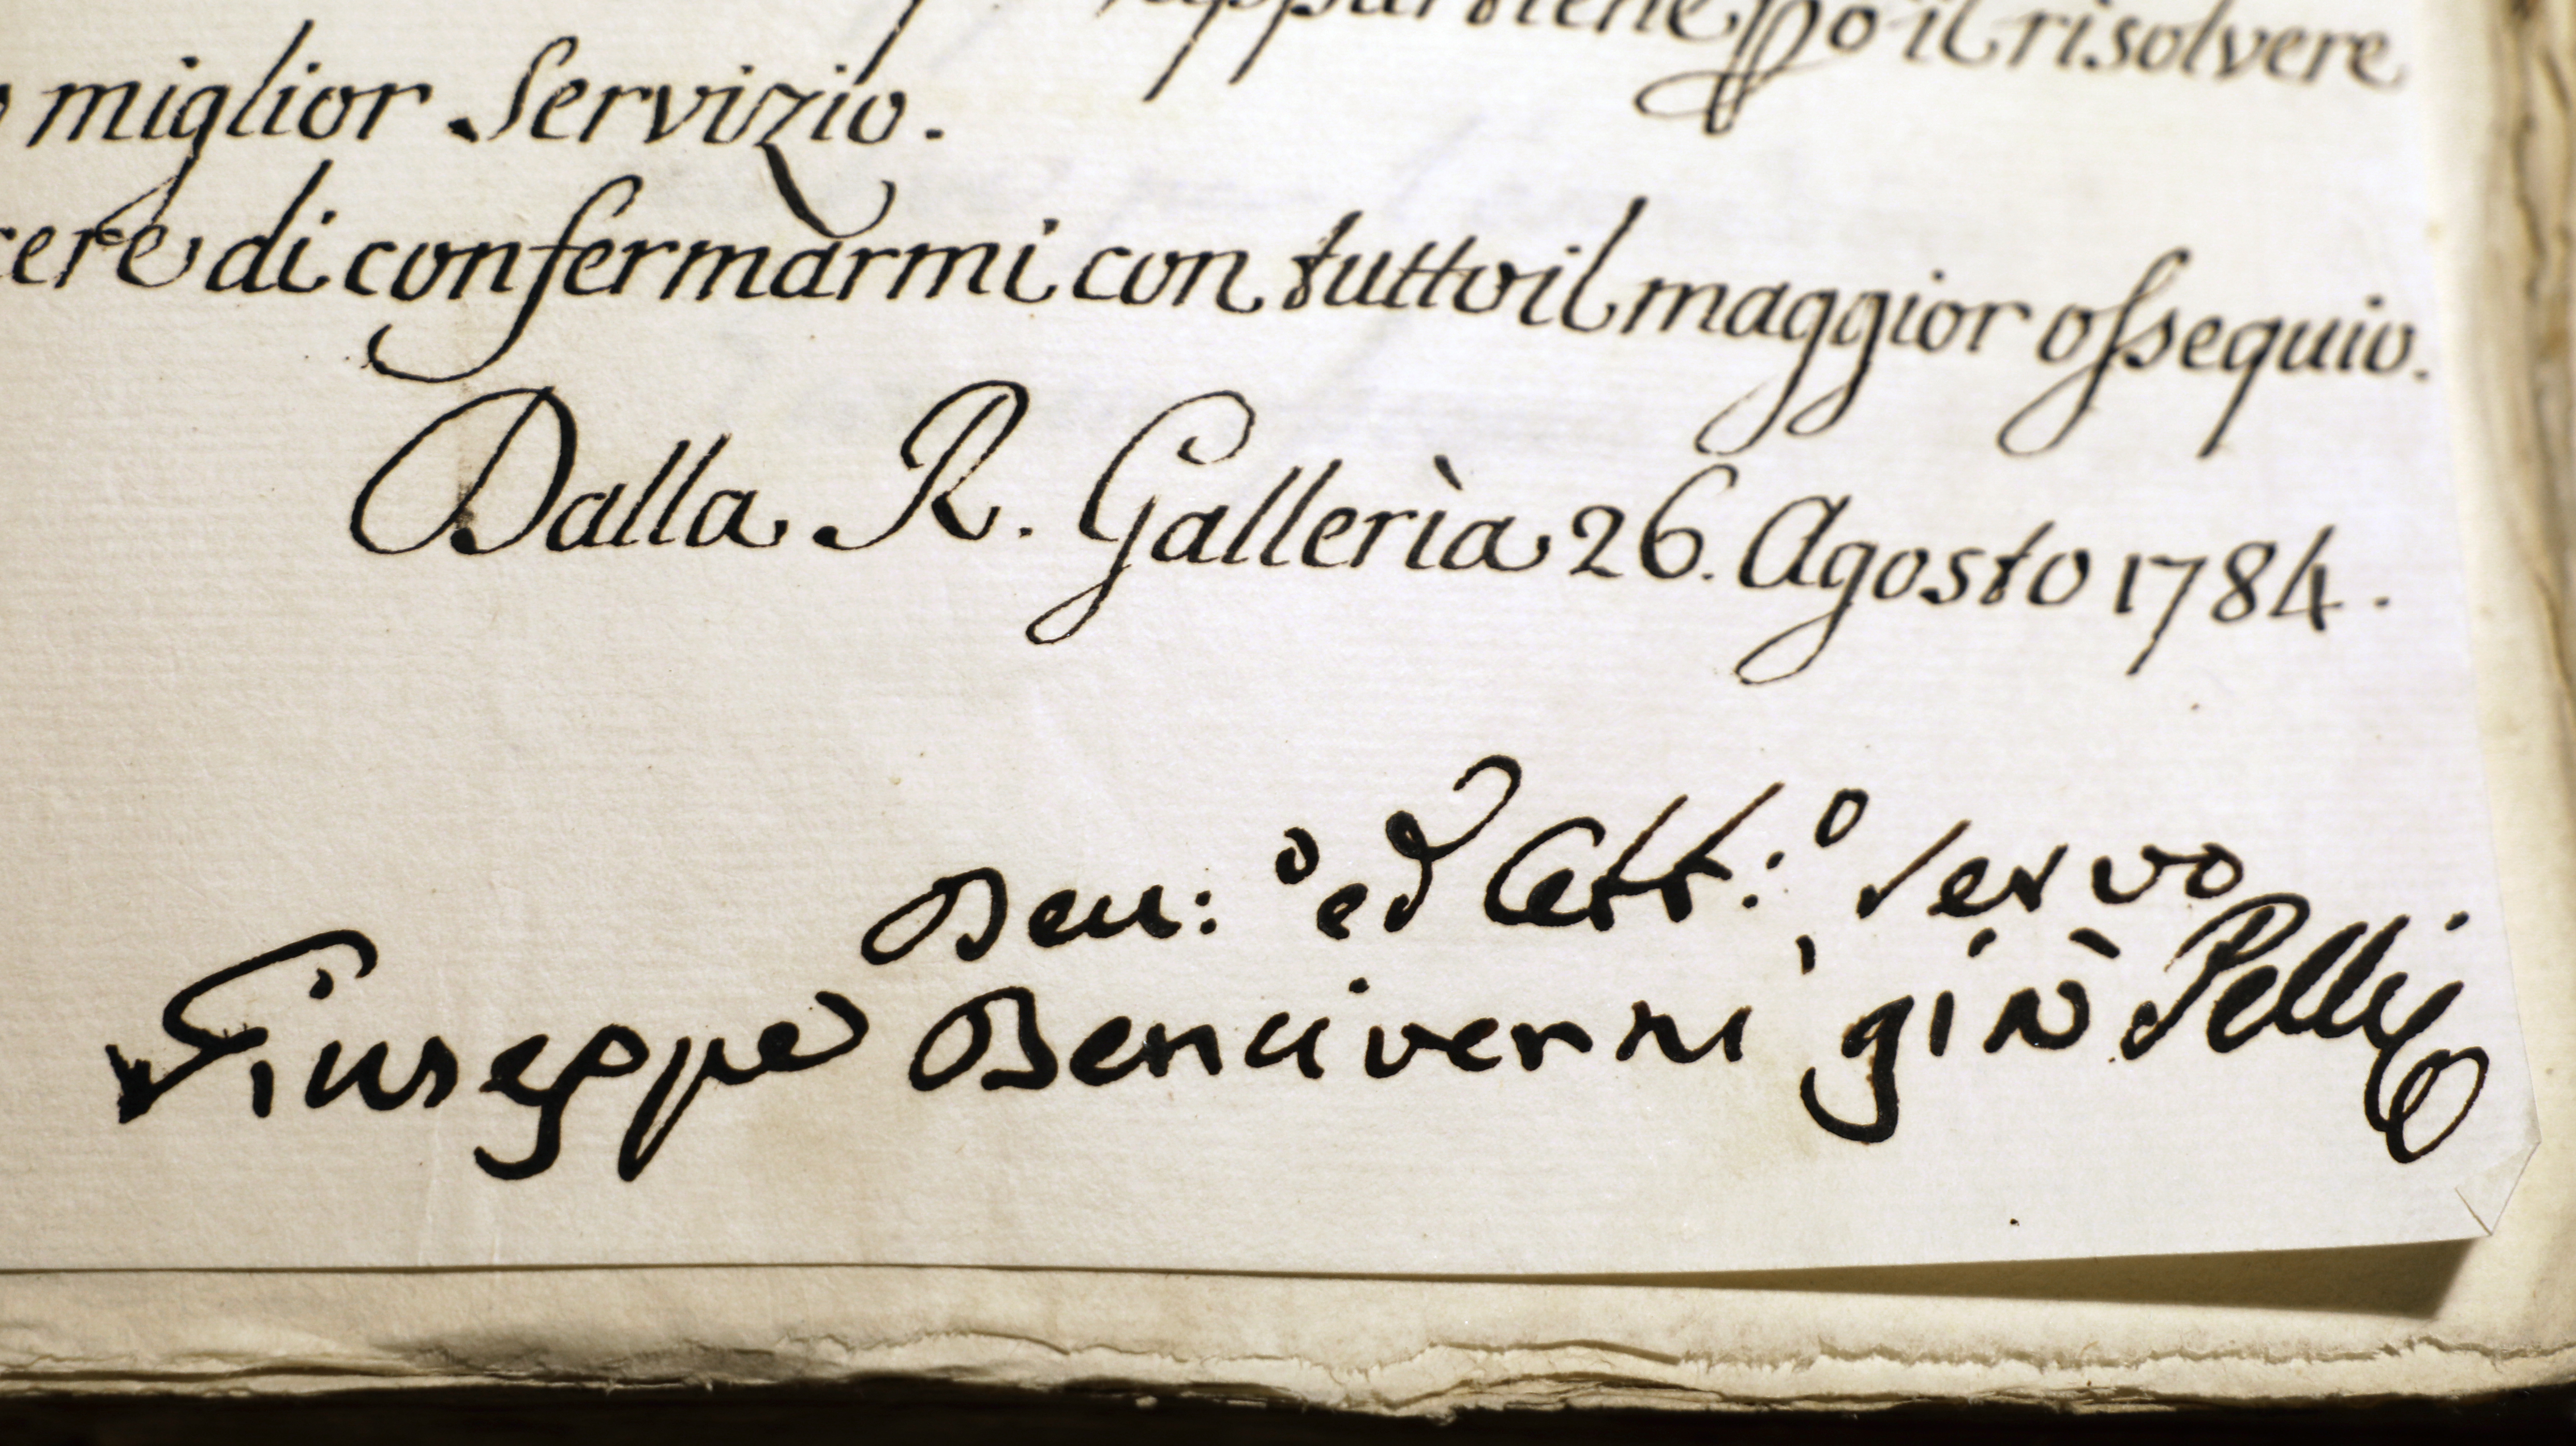
Signature of: giuseppe bencivenni pelli